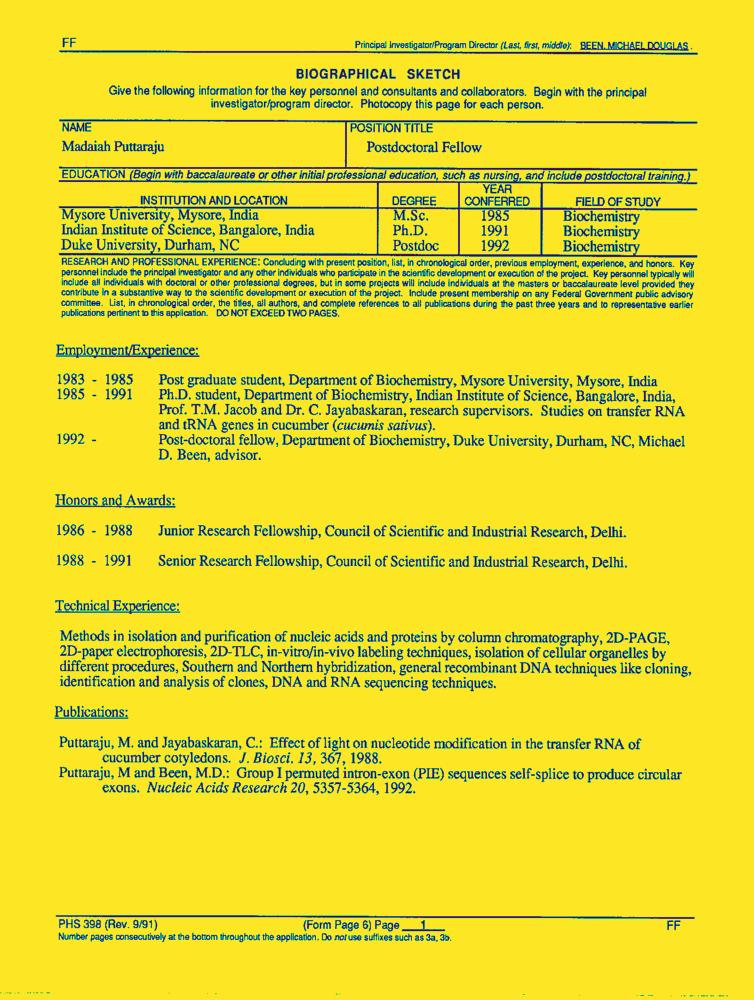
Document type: Resume-Doc